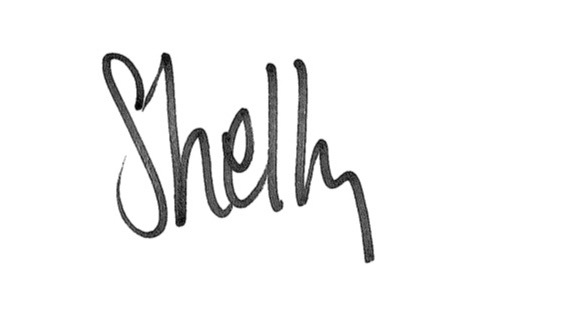
Signature of: shelly boshart davis